Question: What was observed in the imaging?
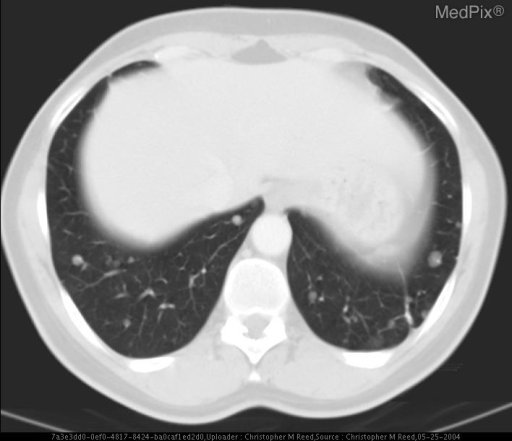
Answer: The imaging shows Multiple bilateral well circumscribed pulmonary nodules, without spiculations or irregularities. No pathologic lymphadenopathy. Contrast Enhanced CT.